Question: What jurisdiction, city, or county is the document associated with?
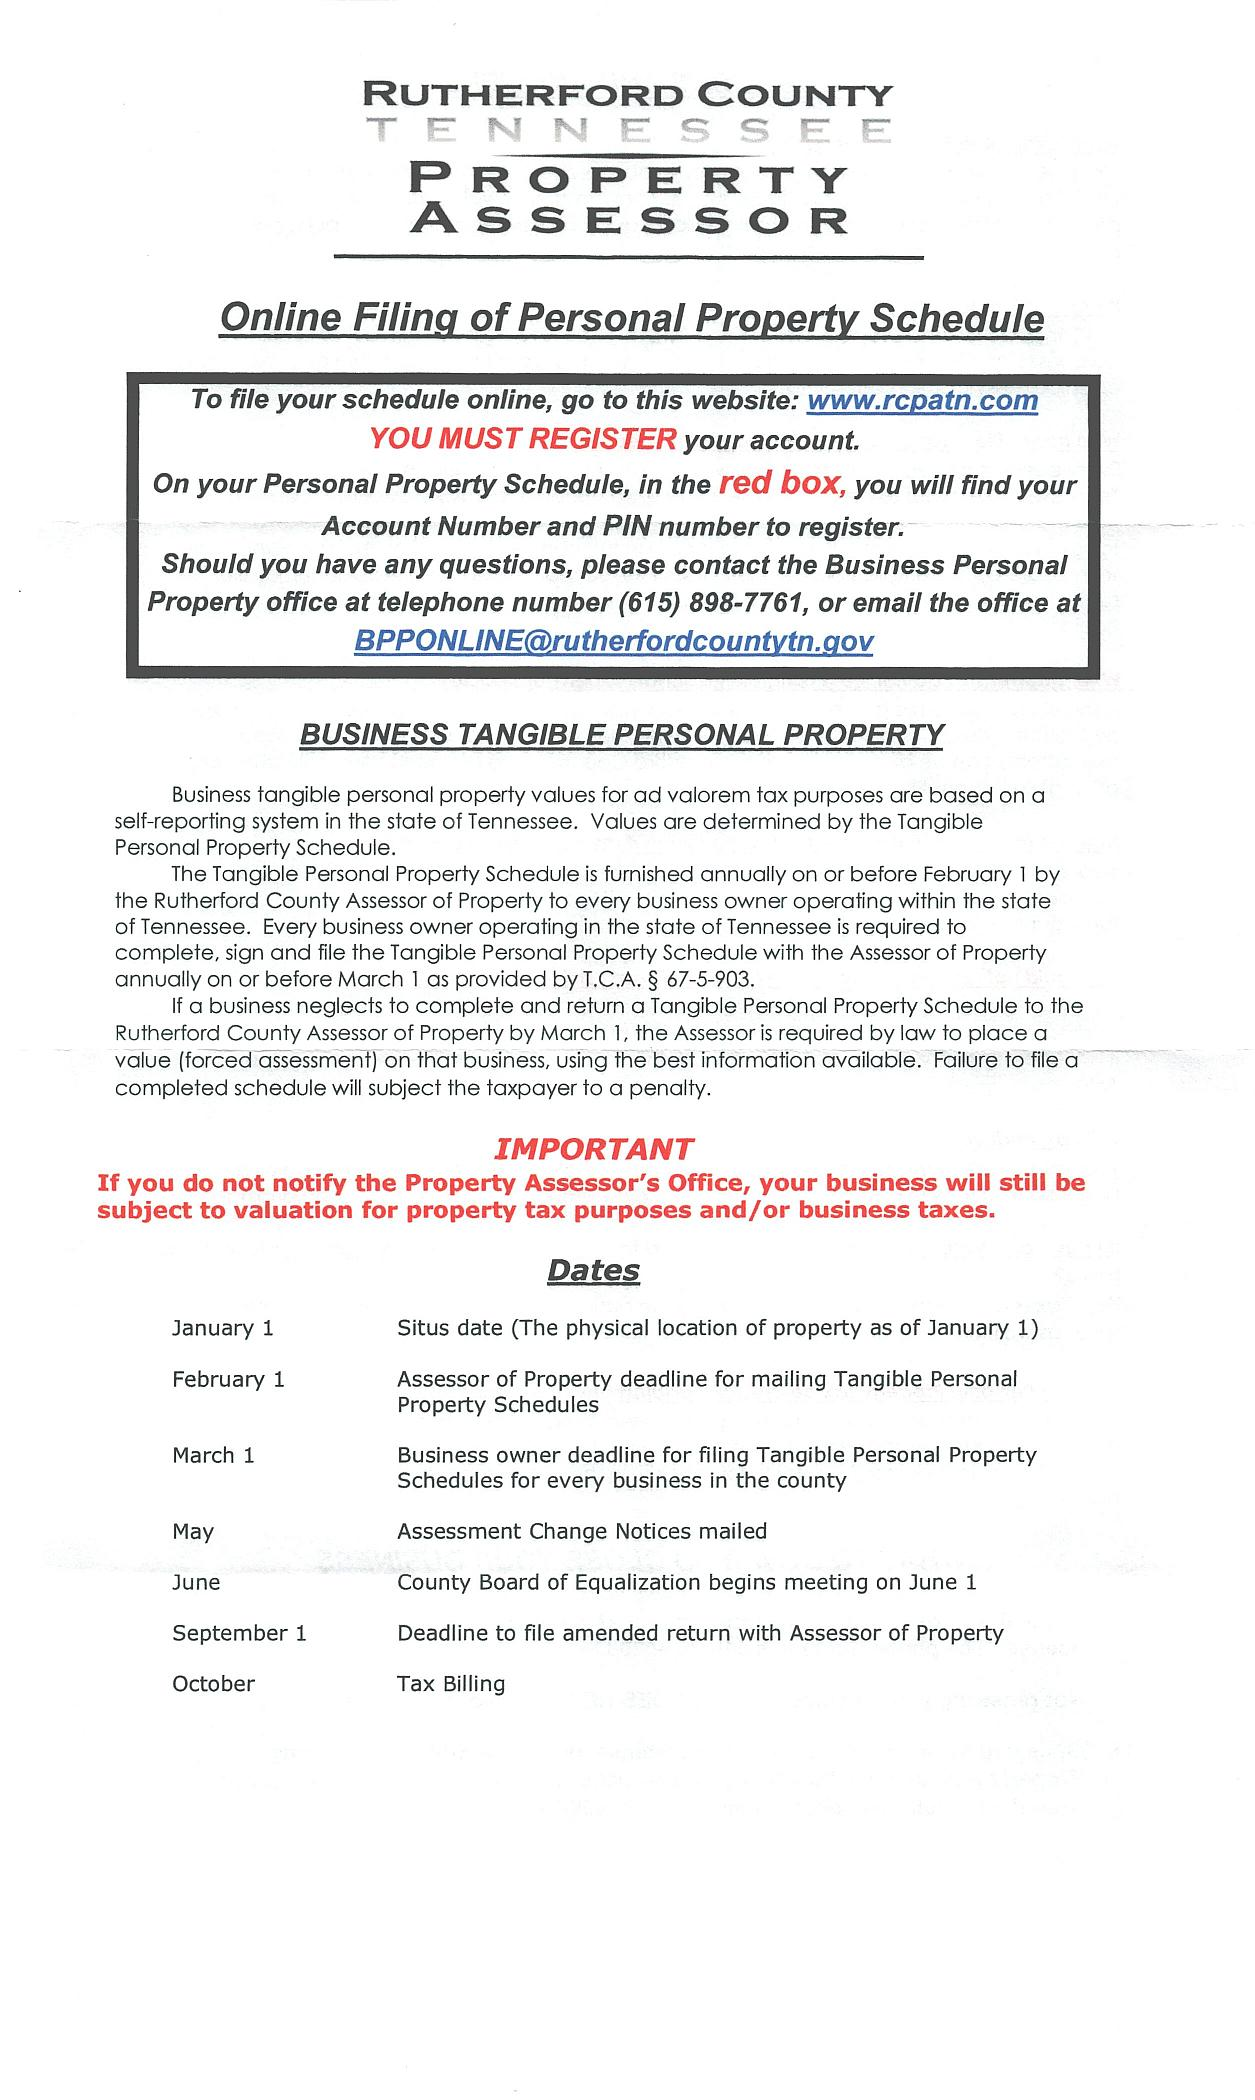
Answer: "Rutherford County"